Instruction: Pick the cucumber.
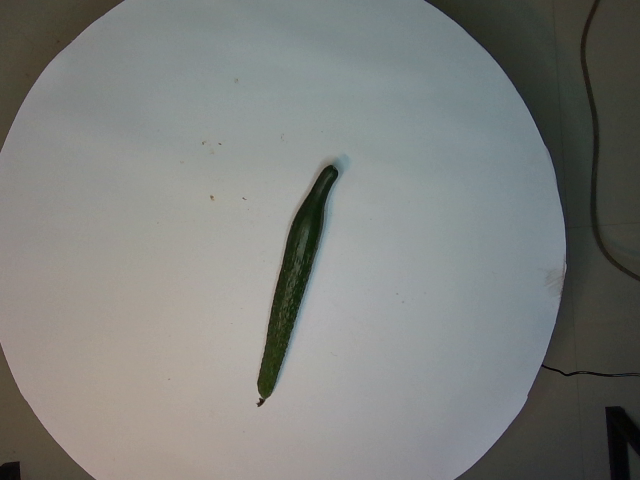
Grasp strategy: vertical